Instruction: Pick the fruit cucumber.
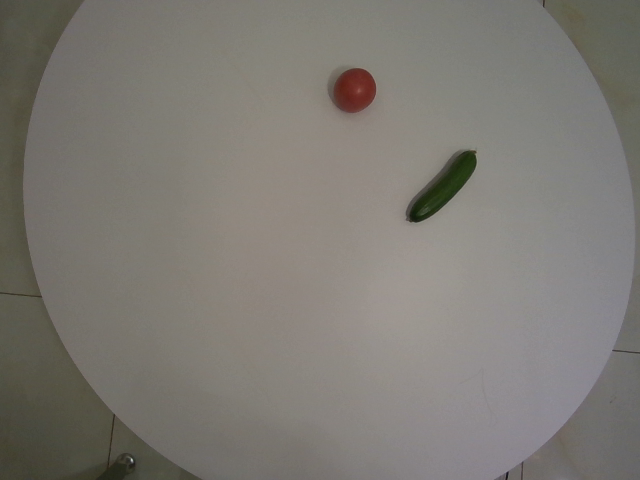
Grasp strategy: vertical